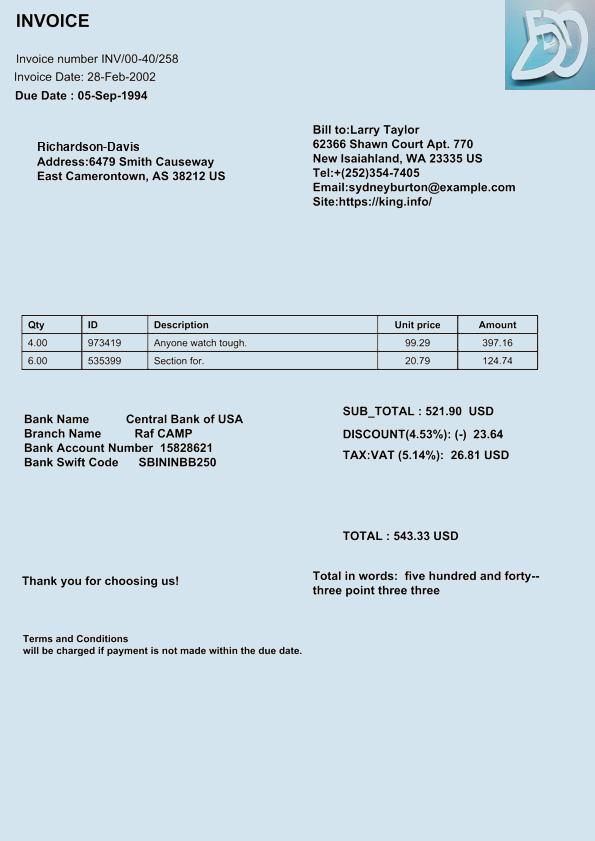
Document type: Invoice